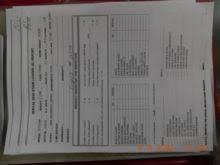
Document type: Invoice